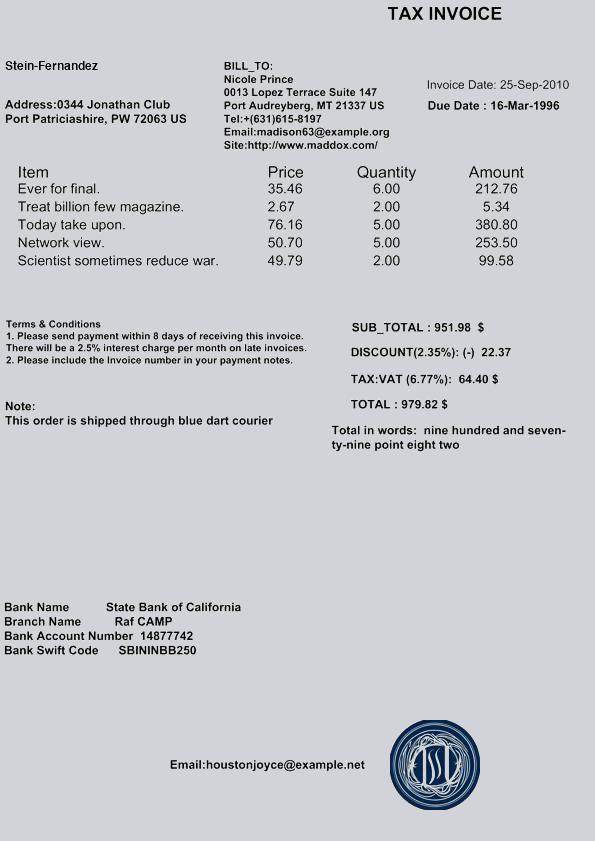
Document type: Invoice